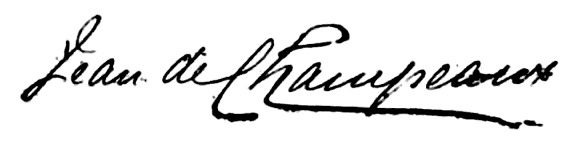
Signature of: juana richard lesclide